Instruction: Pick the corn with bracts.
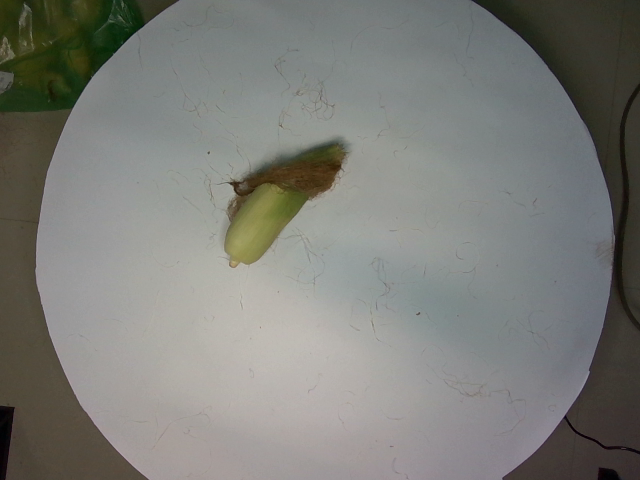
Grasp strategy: vertical